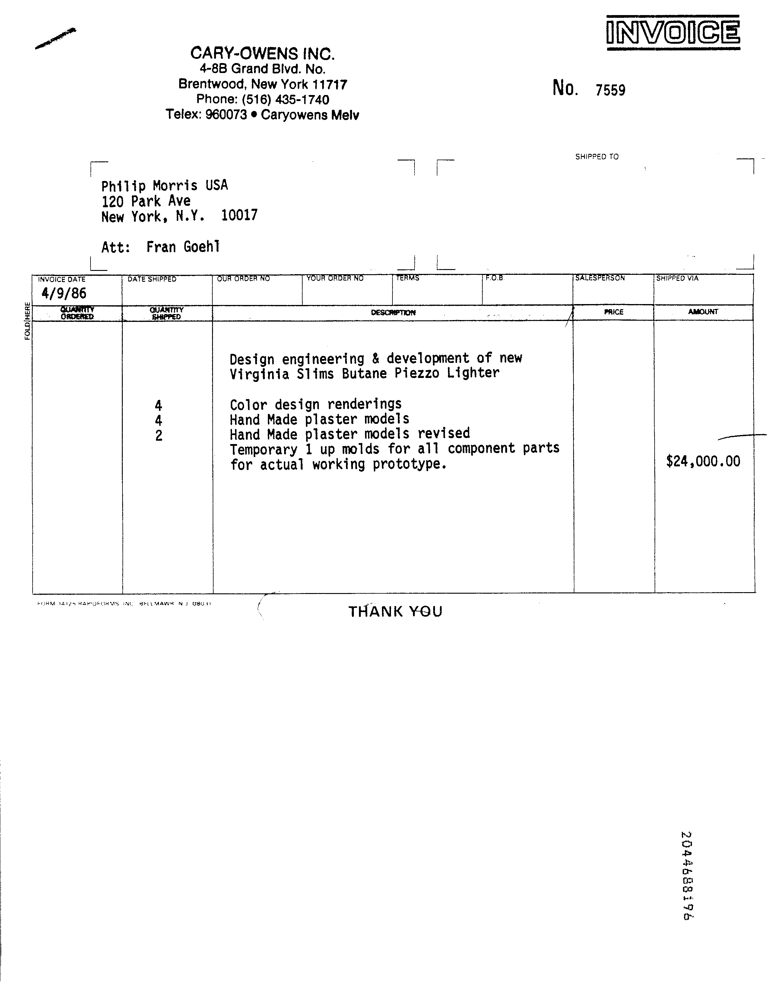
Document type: Invoice